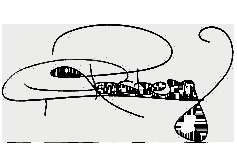
Signature of: nico rosberg